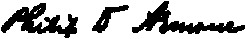
Signature of: philip danforth armour